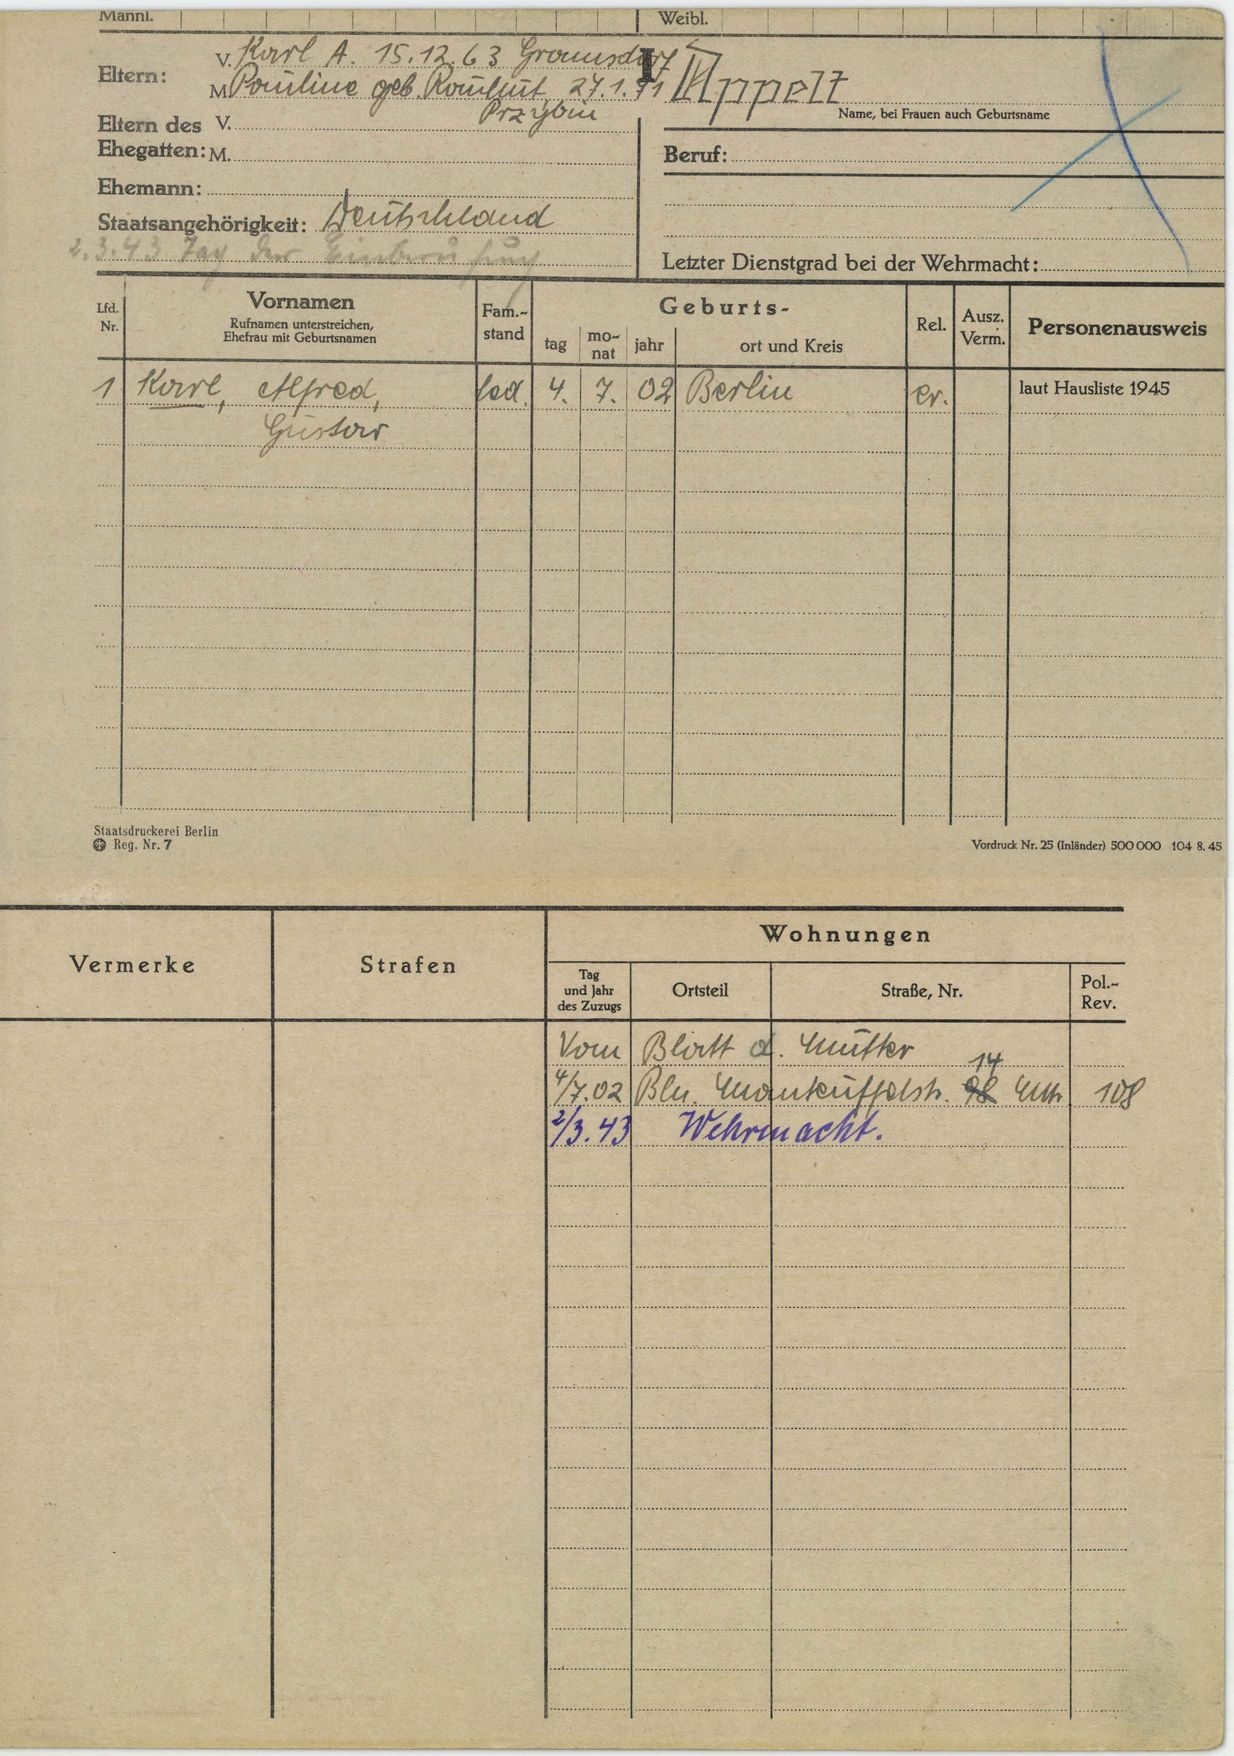
Appelt